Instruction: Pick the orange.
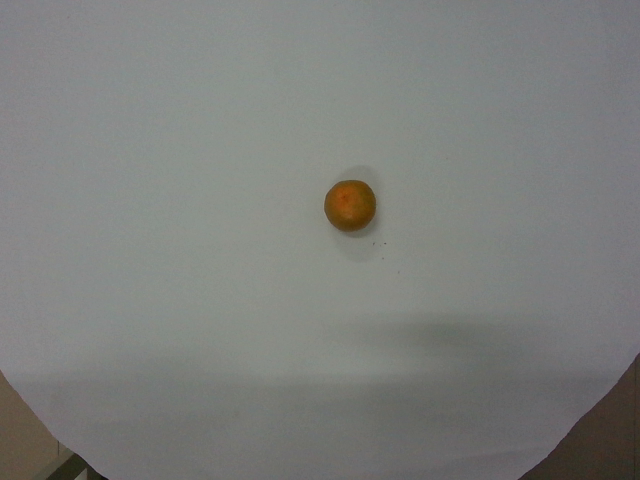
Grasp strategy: vertical